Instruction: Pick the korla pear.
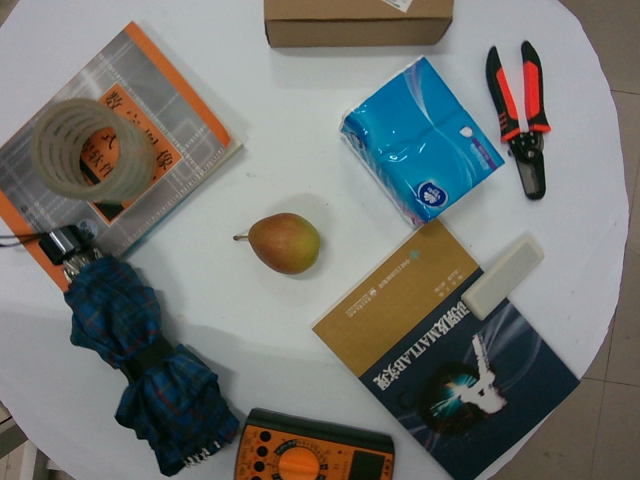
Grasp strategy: vertical